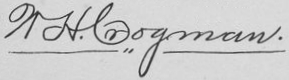
Signature of: william h crogman